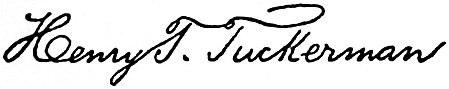
Signature of: henry theodore tuckerman